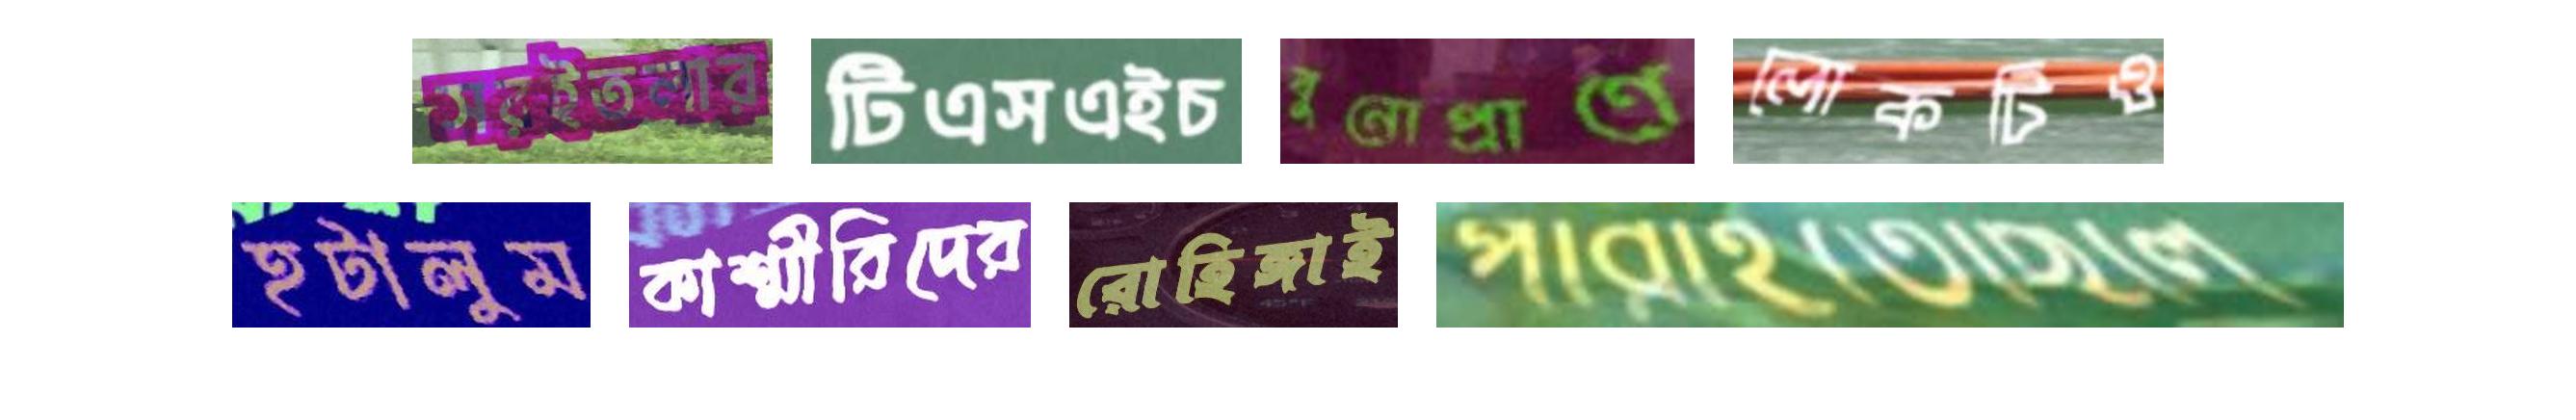
সরইতলার টিএসএইচ বুনোপ্রাণে লোকটিও
হটালুম কাশ্মীরিদের রোহিঙ্গাই পারাইতেছিলে